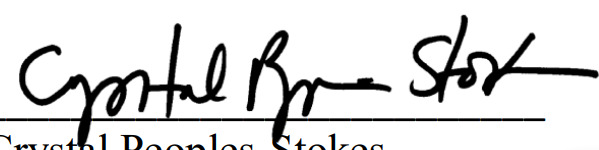
Signature of: crystal peoples